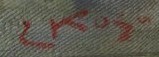
Signature of: emil kosa jr